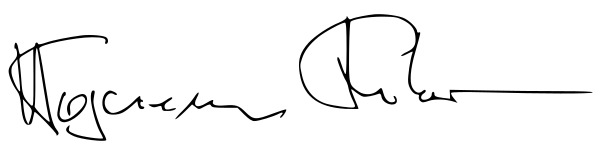
Signature of: q319777